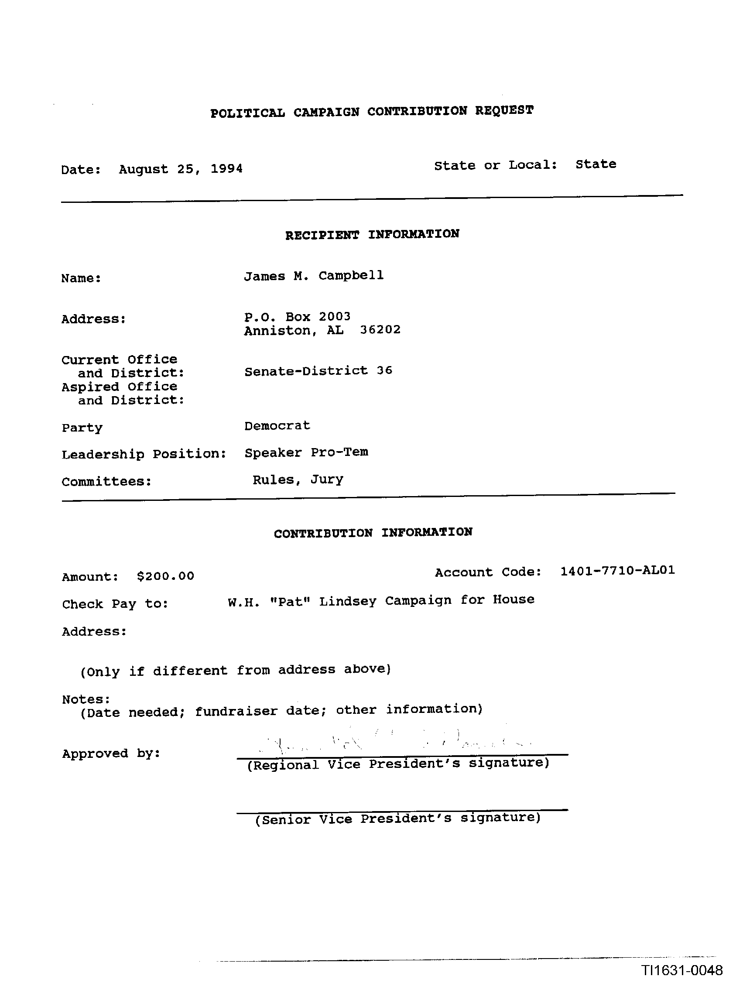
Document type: Invoice